Can you pull out the amount in words, numerical amount, payee's name, date of the cheque, and the bank's name from the image?
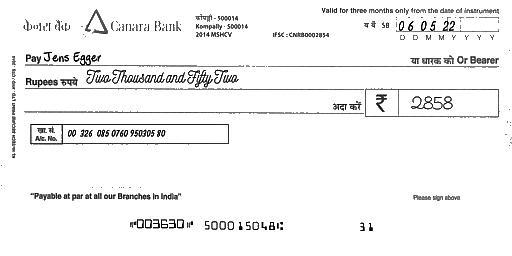
amt_in_words: Two Thousand and Fifty Two
amt_in_figures: 2858
payee_name: Jens Egger
bank_name: Canara Bank
cheque_date: 06/05/22